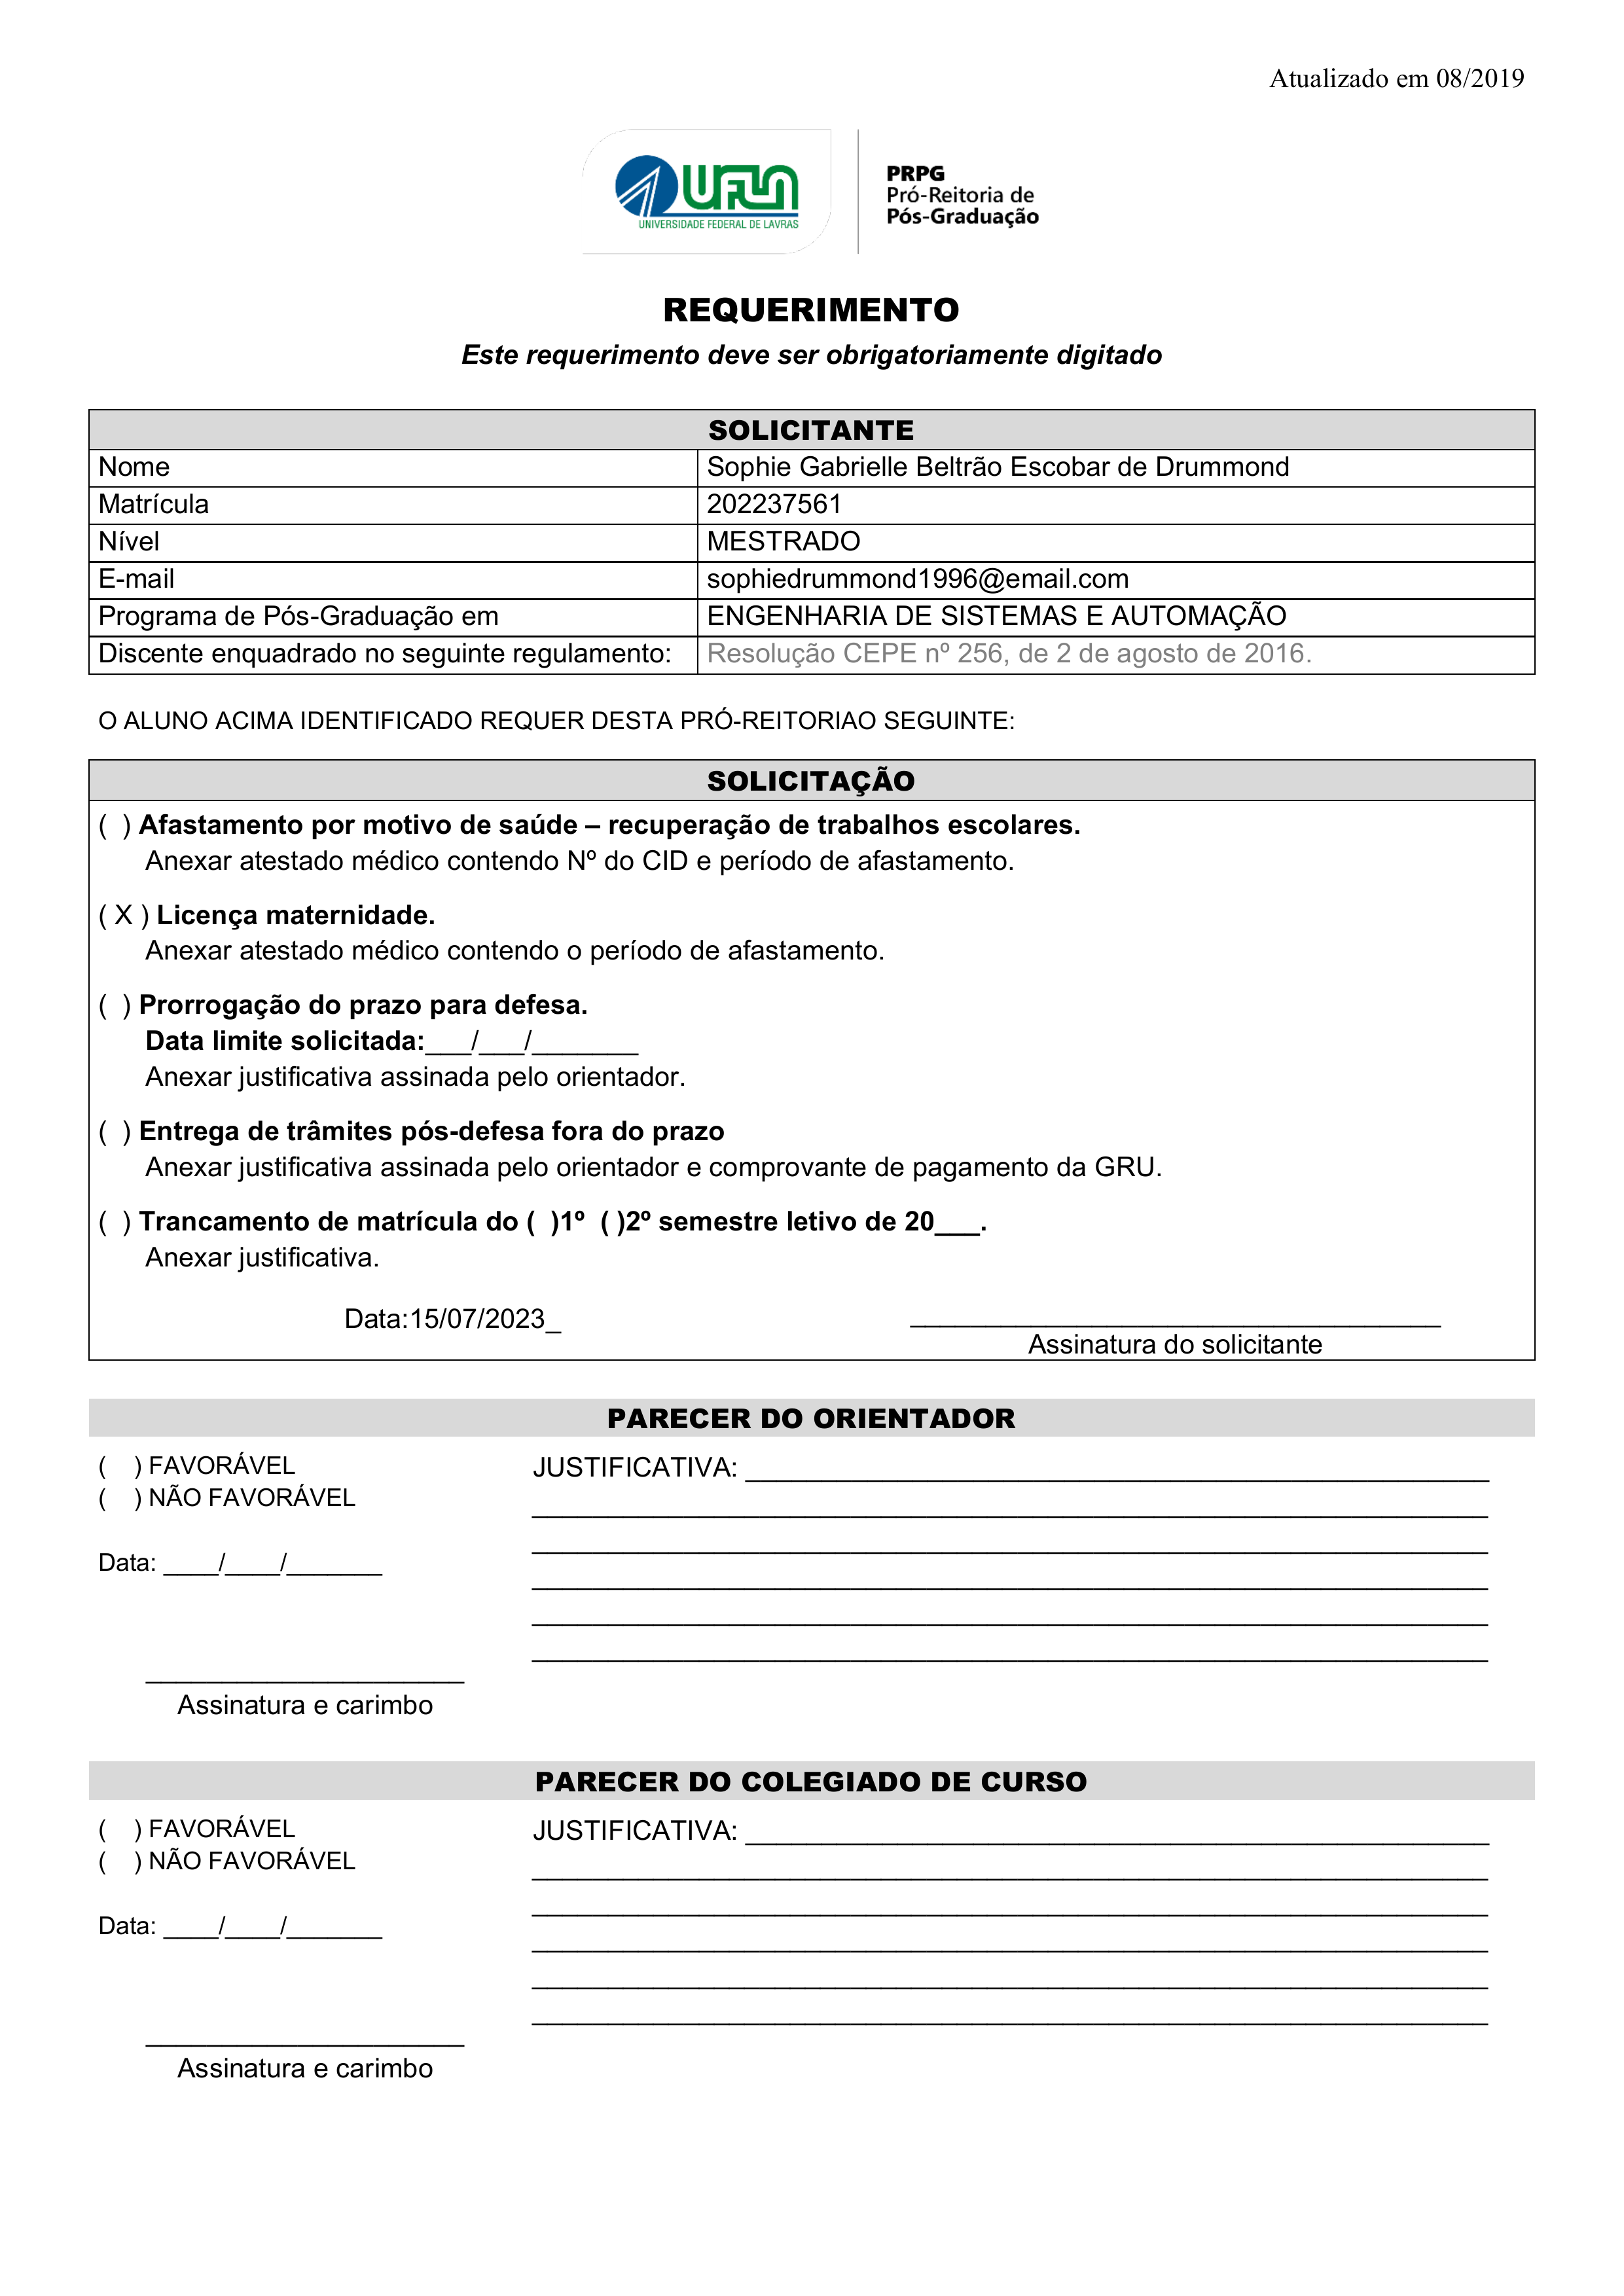
Atualizado em 08/2019
UFLA
PRPG
Pró-Reitoria de Pós-Graduação
UNIVERSIDADE FEDERAL DE LAVRAS
REQUERIMENTO
Este requerimento deve ser obrigatoriamente digitado
SOLICITANTE
Nome
Sophie Gabrielle Beltrão Escobar de Drummond
Matrícula
202237561
Nível
MESTRADO
E-mail
sophiedrummond1996@email.com
Programa de Pós-Graduação em
ENGENHARIA DE SISTEMAS E AUTOMAÇÃO
Discente enquadrado no seguinte regulamento:
Resolução CEPE nº 256, de 2 de agosto de 2016.
O ALUNO ACIMA IDENTIFICADO REQUER DESTA PRÓ-REITORIAO SEGUINTE:
SOLICITAÇÃO
() Afastamento por motivo de saúde — recuperação de trabalhos escolares.
Licença maternidade.
(X)
() Entrega de trâmites pós-defesa fora do prazo
() Trancamento de matrícula do
() 1º
() 2º
semestre letivo de 20
Data:
15/07/2023
Anexar atestado médico contendo Nº do CID e período de afastamento.
Anexar atestado médico contendo o período de afastamento.
() Prorrogação do prazo para defesa.
Data limite solicitada:
Anexar justificativa assinada pelo orientador.
Anexar justificativa assinada pelo orientador e comprovante de pagamento da GRU.
Anexar justificativa.
Assinatura do solicitante
PARECER DO ORIENTADOR
() FAVORÁVEL
JUSTIFICATIVA:
() NÃO FAVORÁVEL
Data:
Assinatura e carimbo
PARECER DO COLEGIADO DE CURSO
() FAVORAVEL
JUSTIFICATIVA:
() NÃO FAVORÁVEL
Data:
Assinatura e carimbo